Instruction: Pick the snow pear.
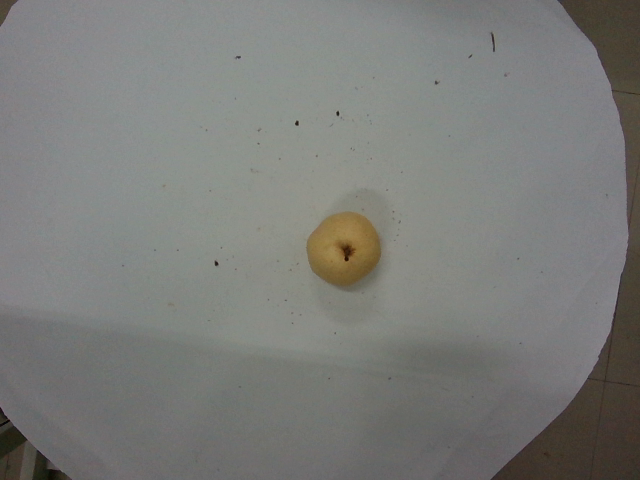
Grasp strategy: vertical